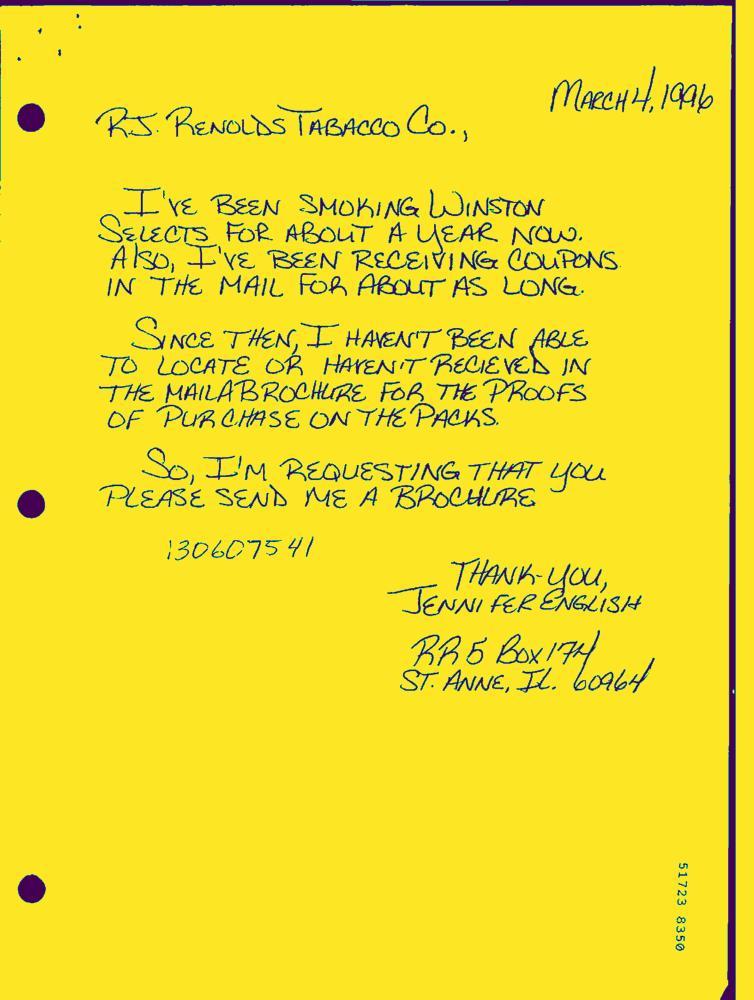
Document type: Hand-Written